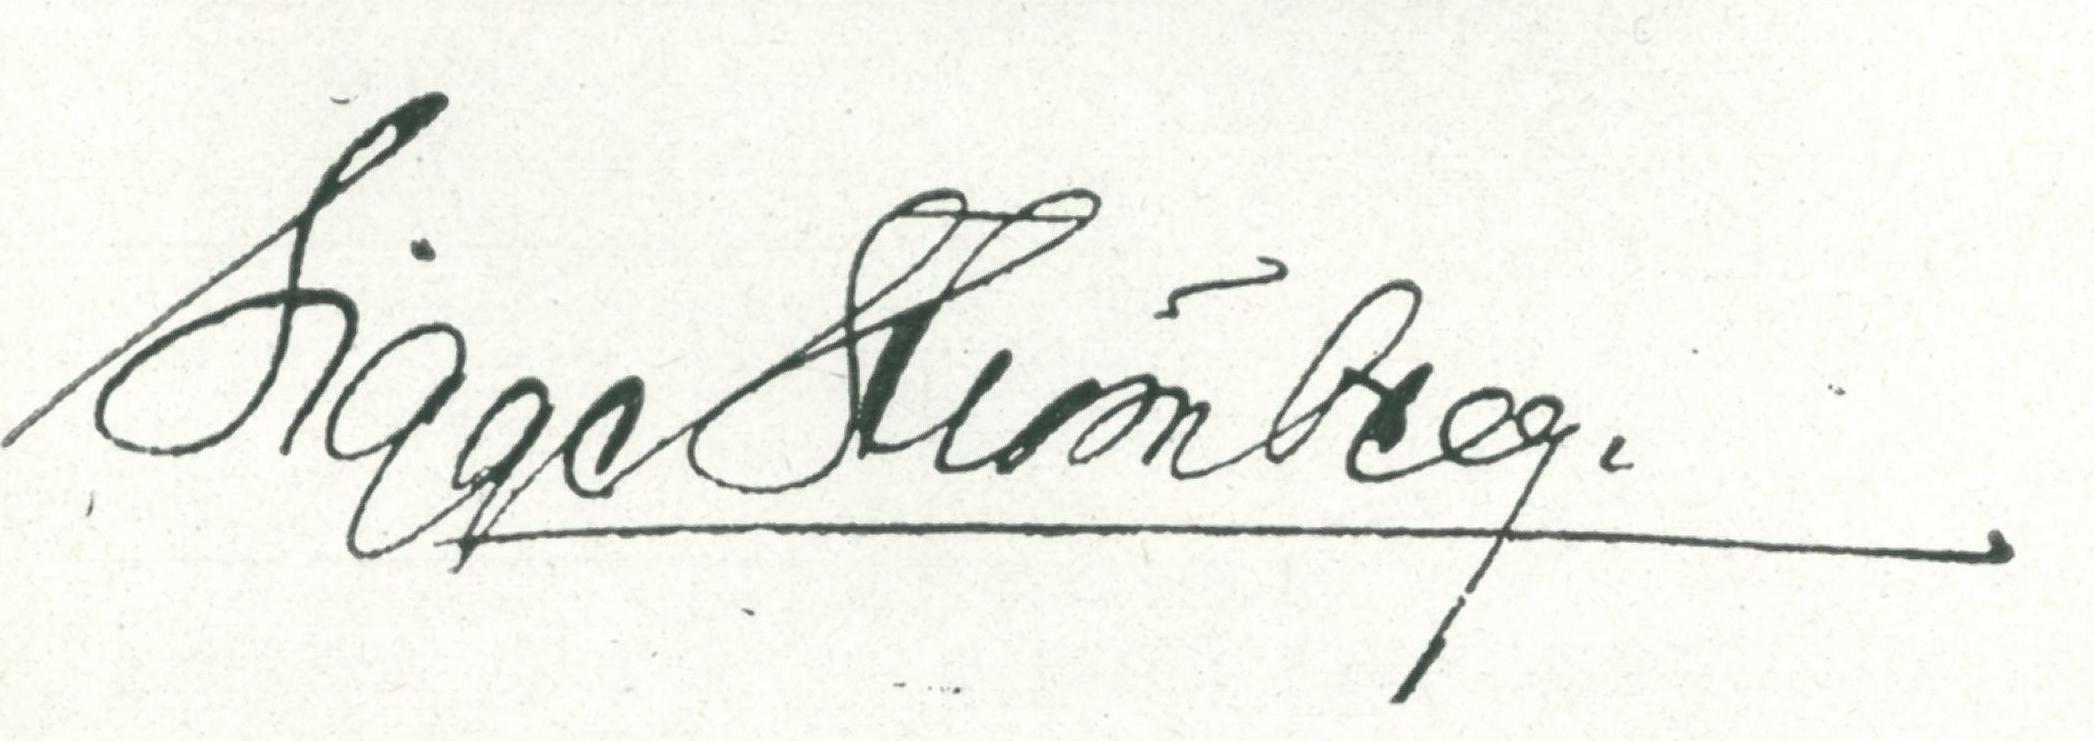
Signature of: sigge strömberg